Please extract the written amount, numerical amount, recipient's name, date on the cheque, and the bank's name from the image.
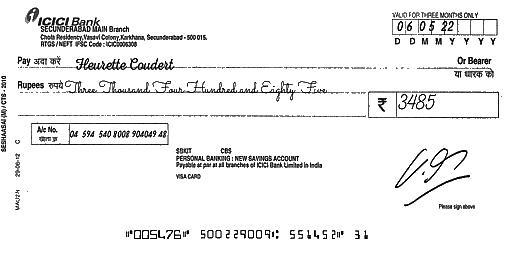
amt_in_words: Three Thousand Four Hundred and Eighty Five
amt_in_figures: 3485
payee_name: Fleurette Coudert
bank_name: ICICI Bank
cheque_date: 06/05/22